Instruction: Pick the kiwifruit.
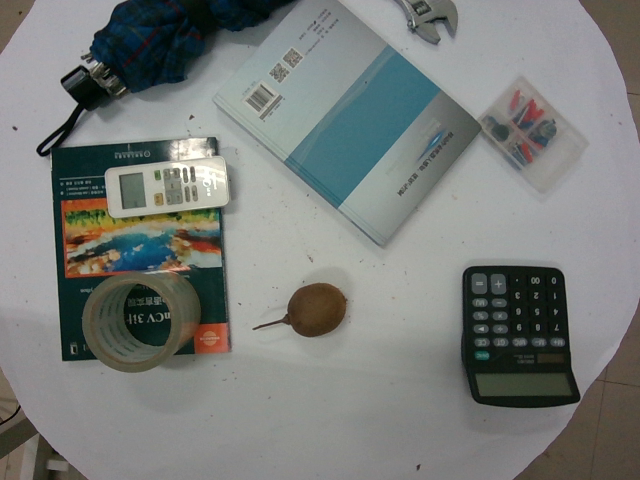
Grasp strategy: vertical